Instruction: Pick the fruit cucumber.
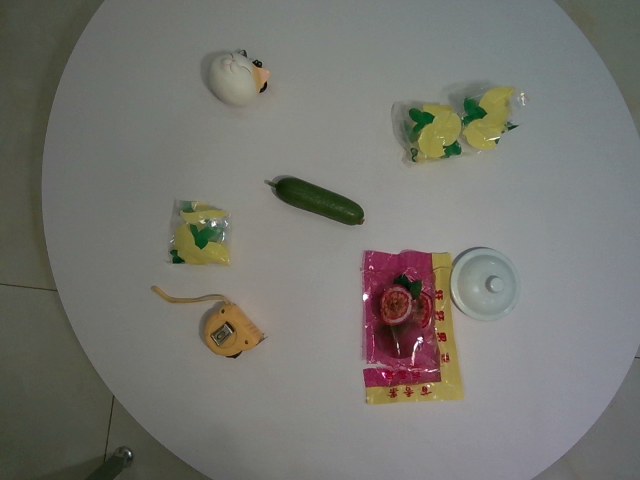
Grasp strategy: vertical